Question: Which state is mentioned in the document?
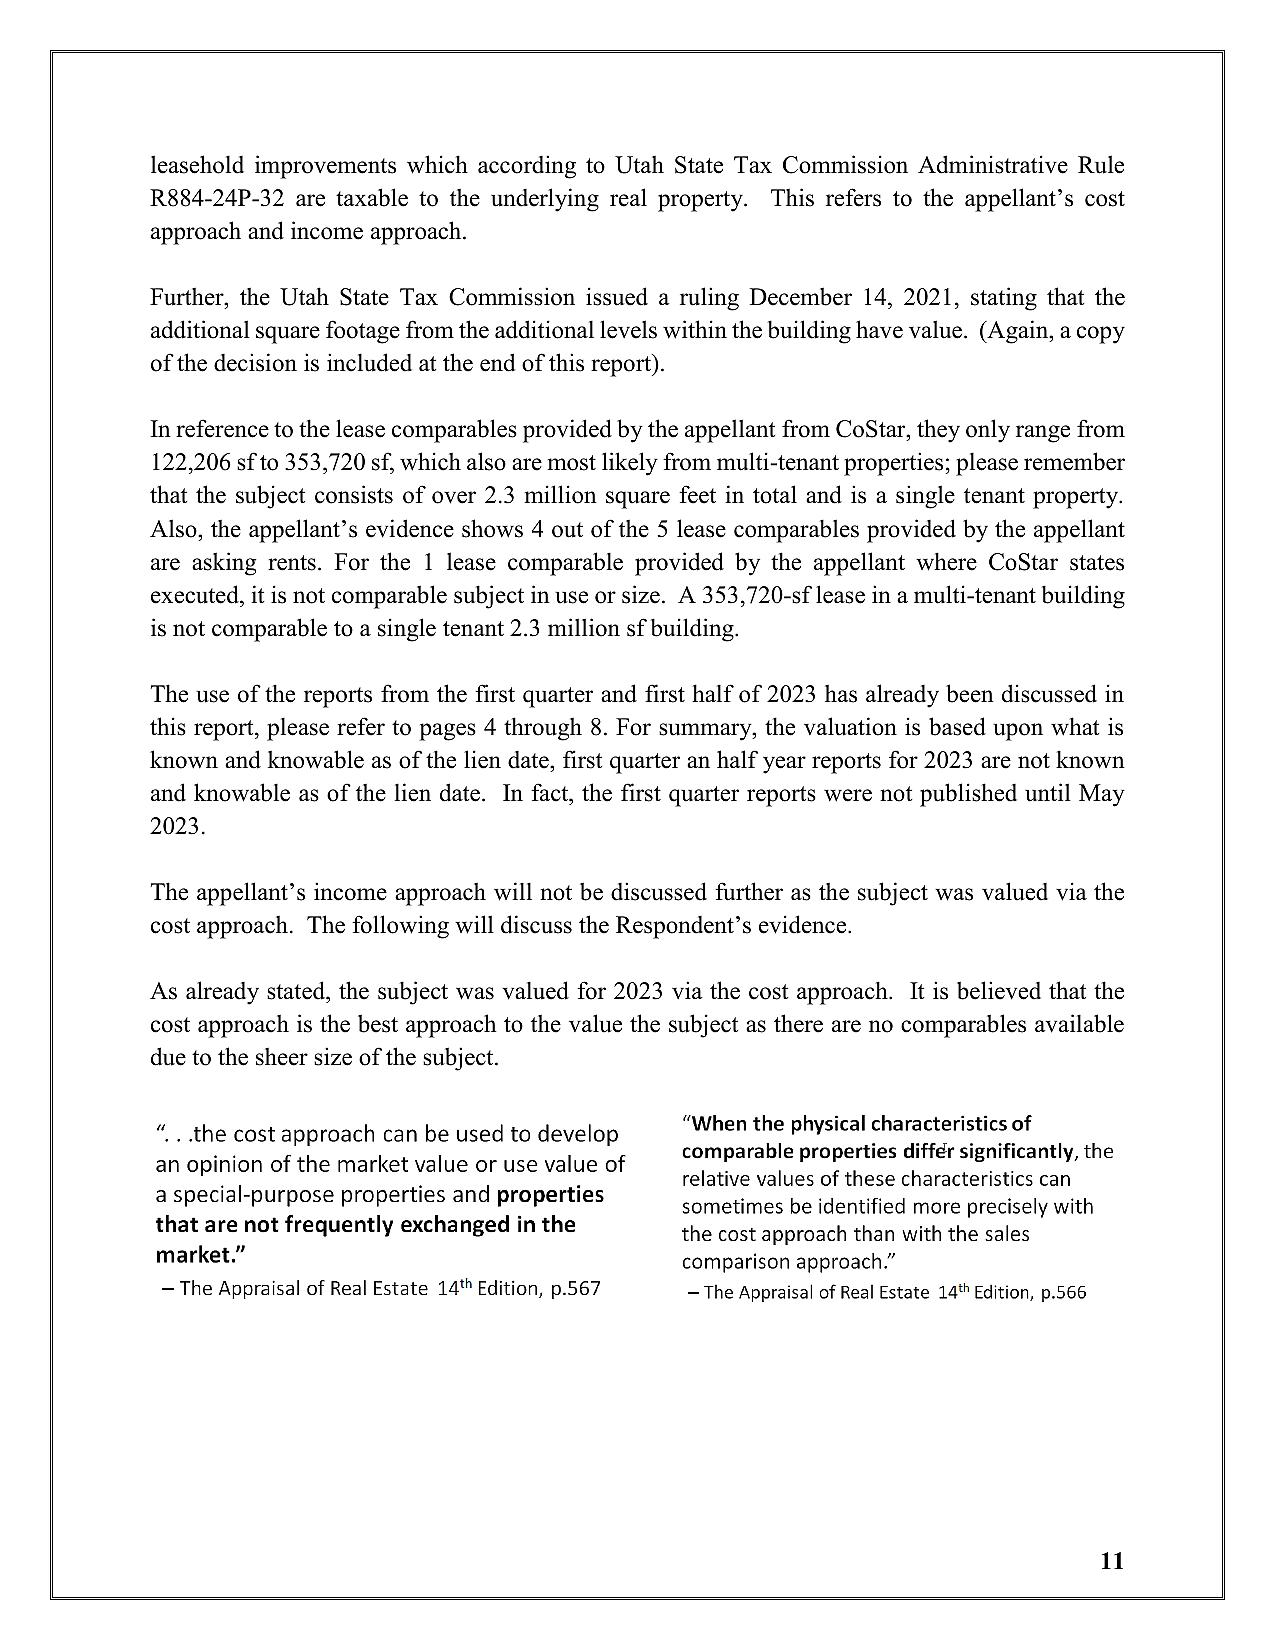
Answer: "Utah"